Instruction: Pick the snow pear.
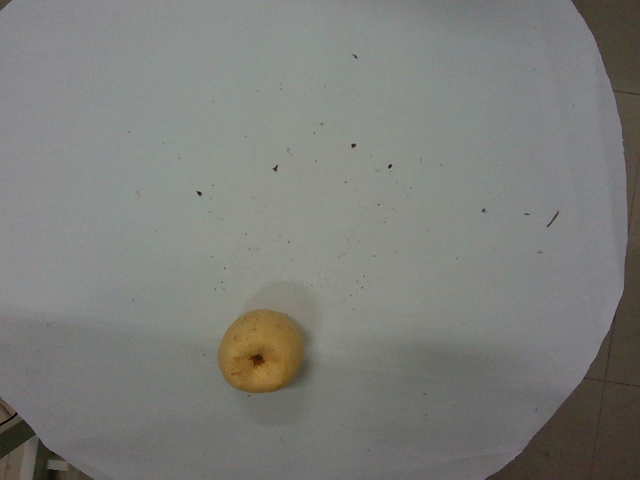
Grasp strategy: vertical